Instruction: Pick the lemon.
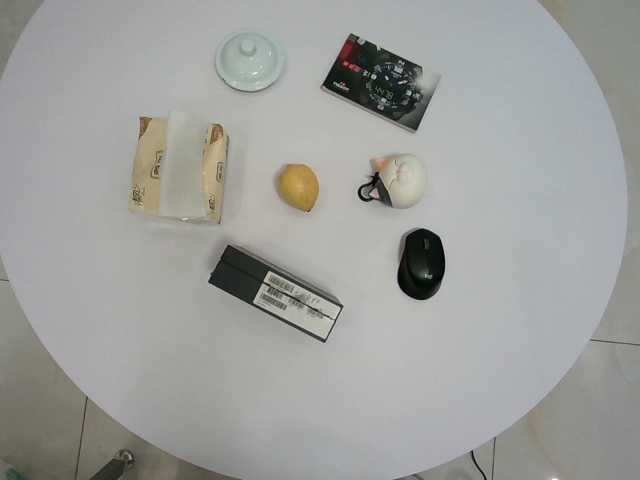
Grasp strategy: vertical